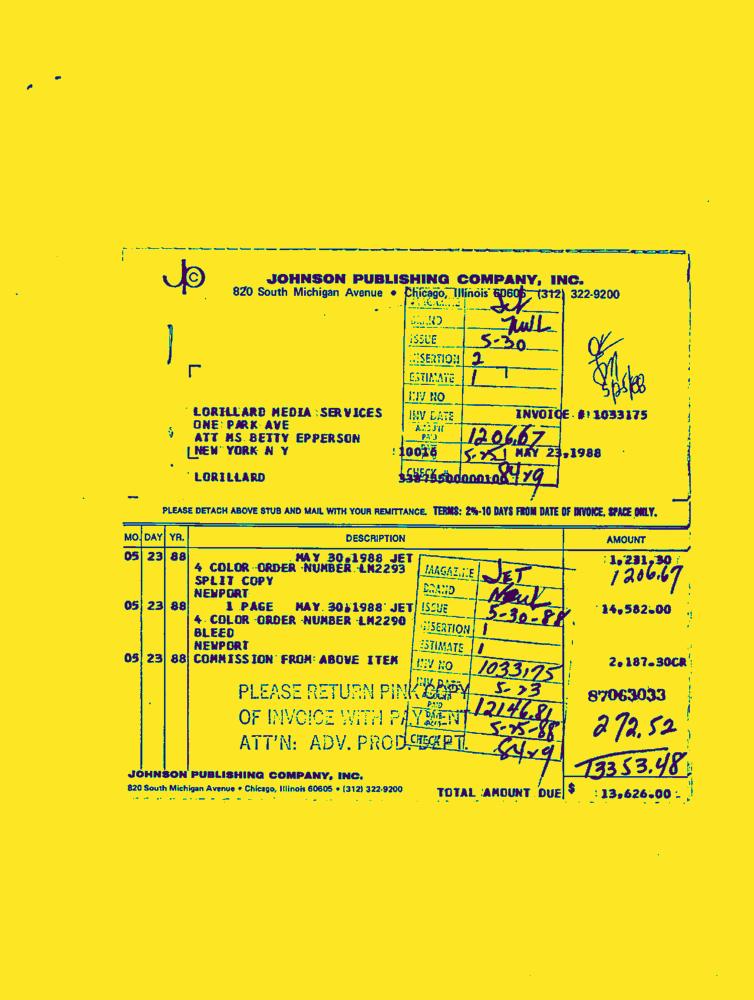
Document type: Invoice-Doc